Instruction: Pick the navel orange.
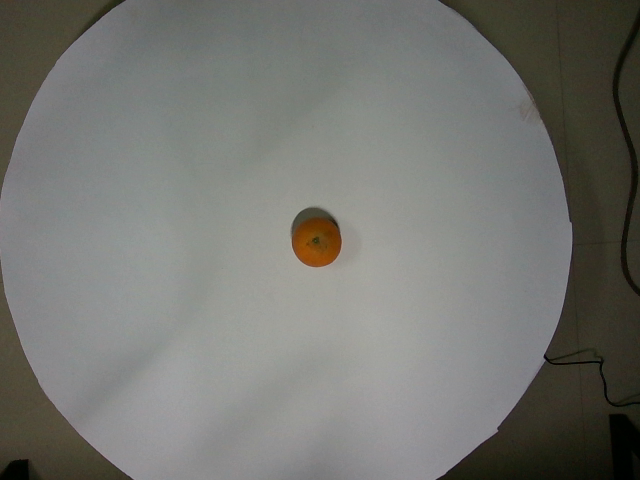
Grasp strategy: vertical